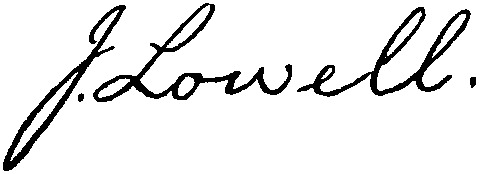
Signature of: john lowell